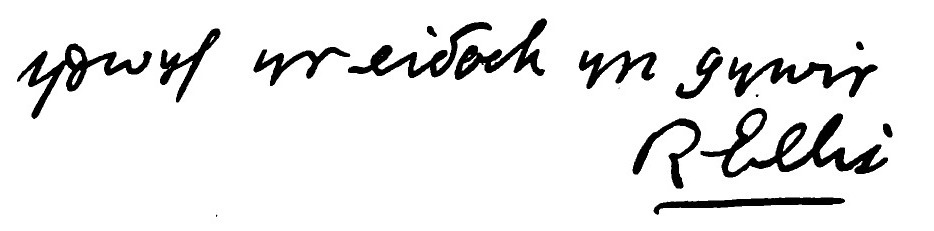
Signature of: robert ellis